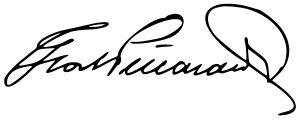
Signature of: enrique peñaranda